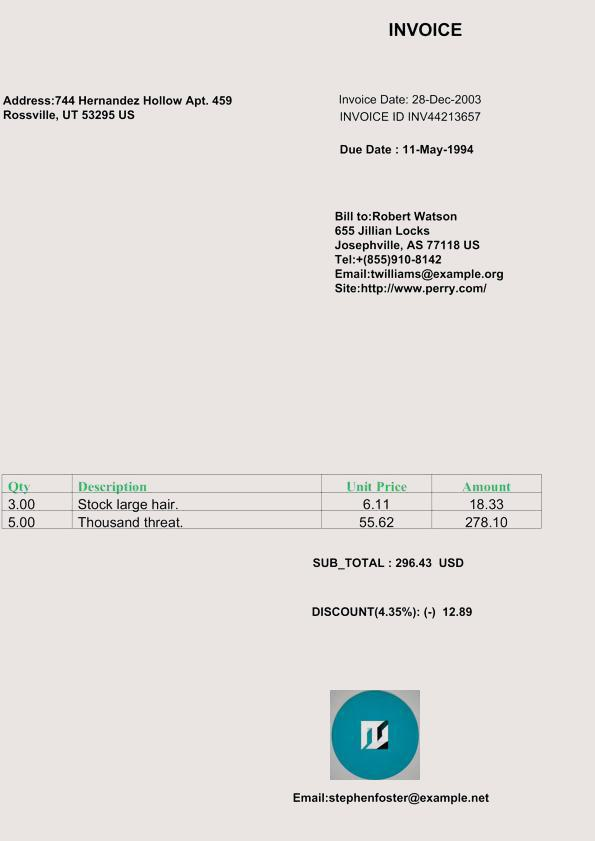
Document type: Invoice